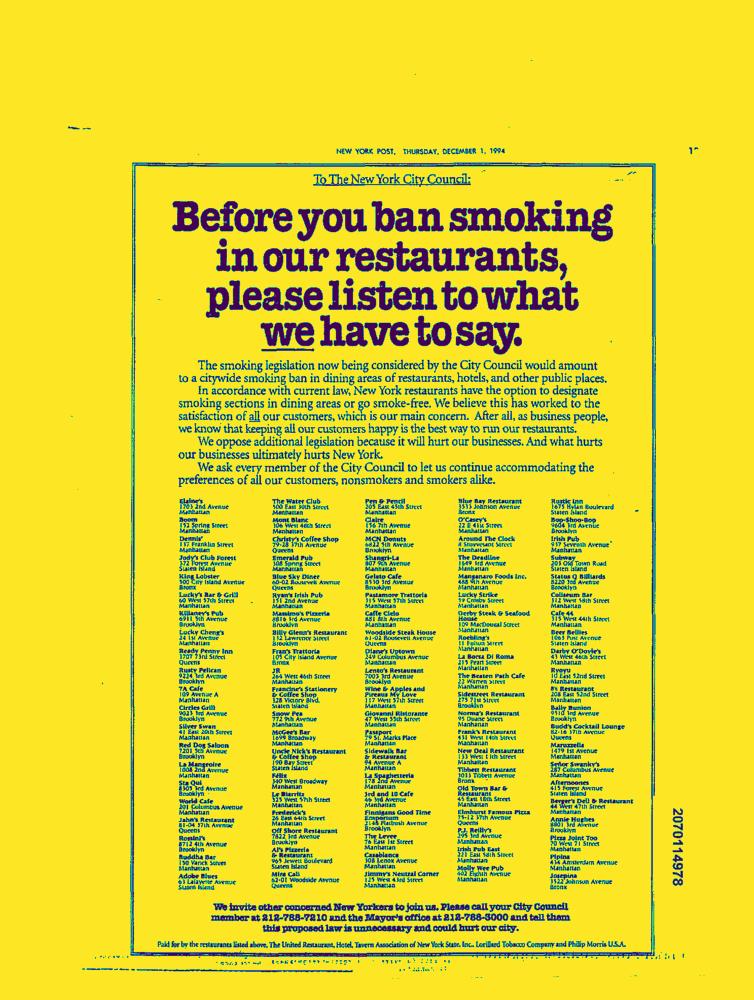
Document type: News-Article